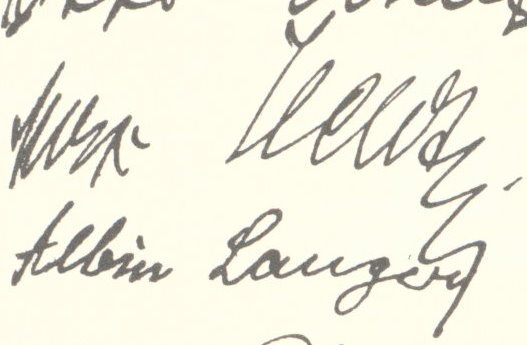
Signature of: max heldt